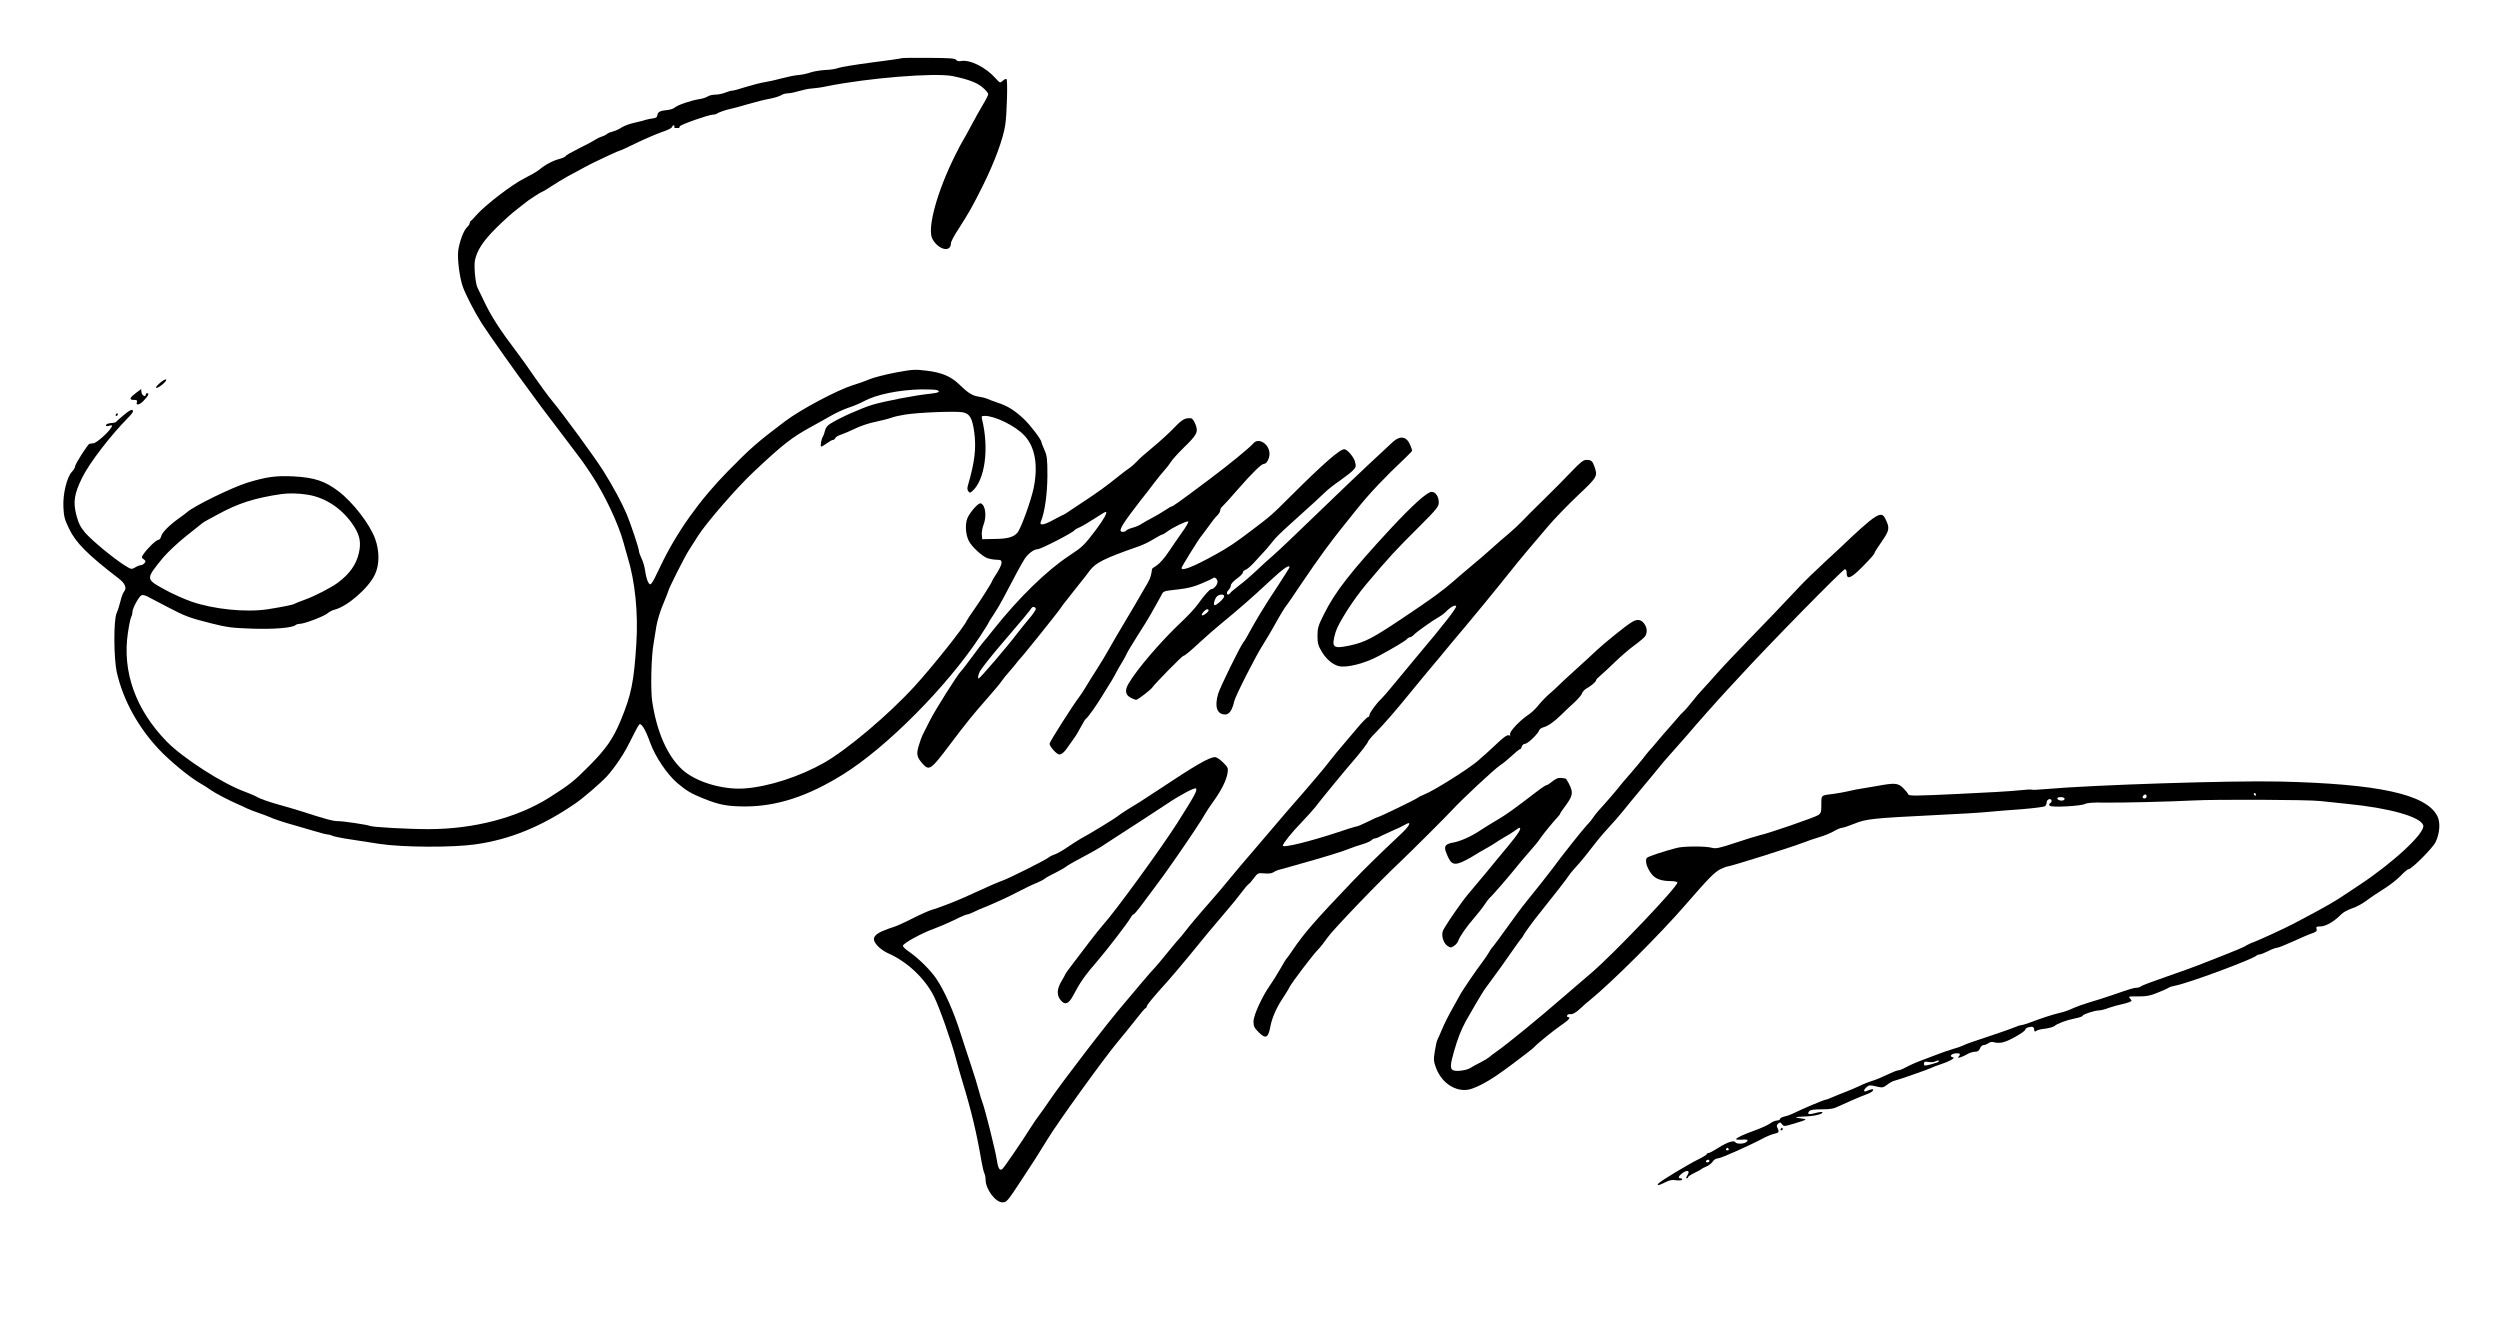
Signature of: sonny chiba